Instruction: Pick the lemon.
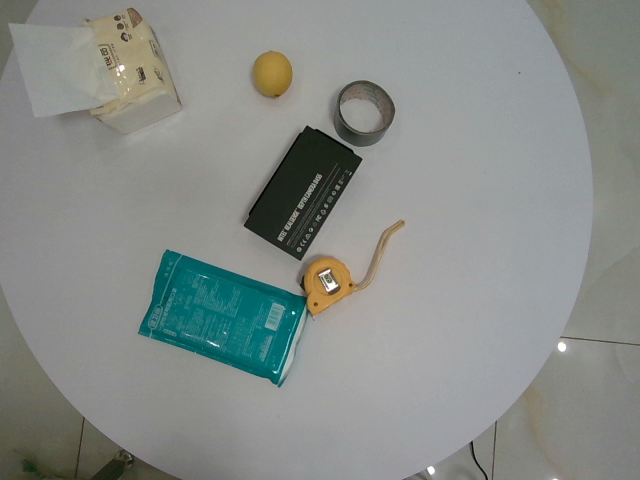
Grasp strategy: vertical